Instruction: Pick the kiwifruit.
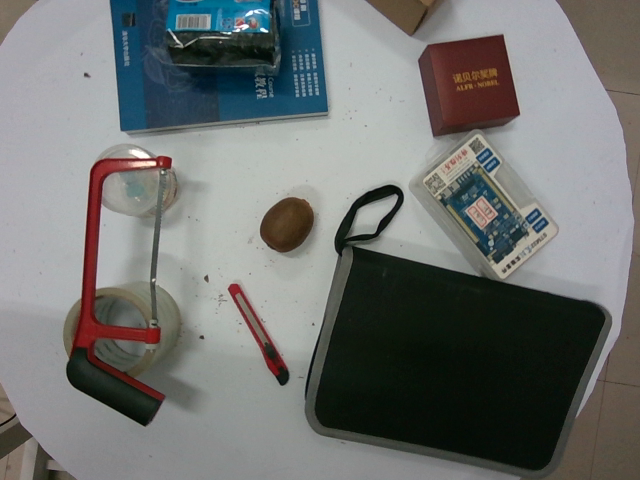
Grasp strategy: vertical